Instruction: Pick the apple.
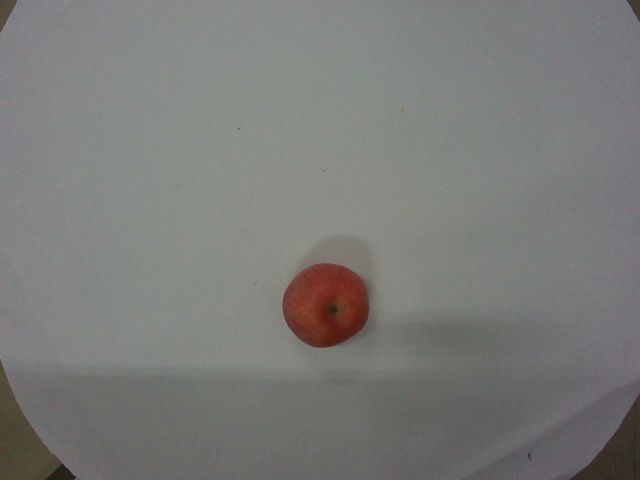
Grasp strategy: vertical